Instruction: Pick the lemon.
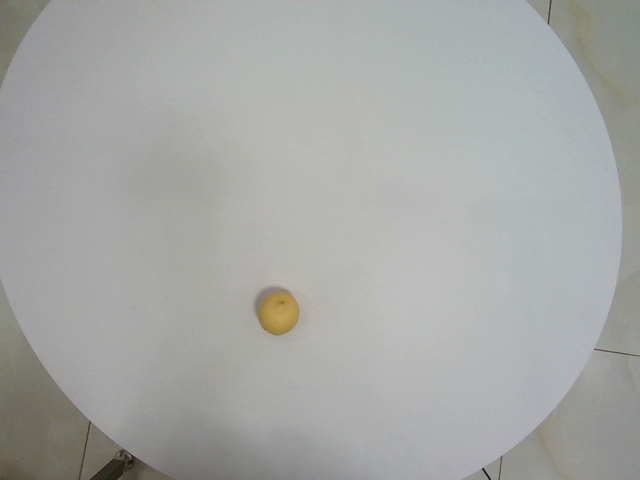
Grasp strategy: vertical